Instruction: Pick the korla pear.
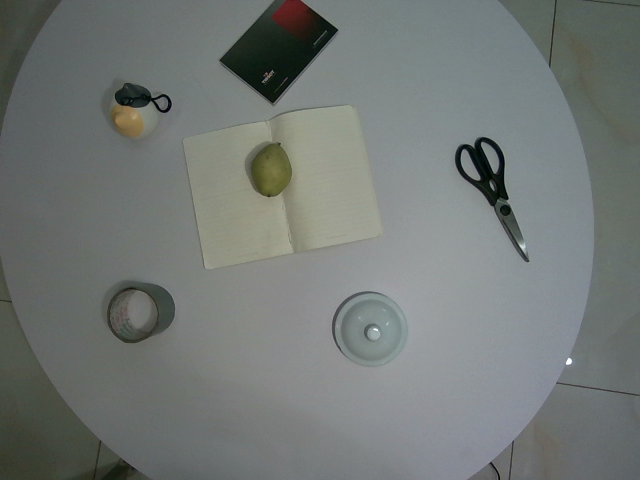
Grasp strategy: vertical